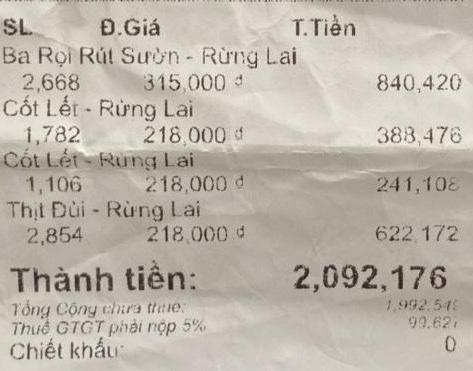
<table>
<tr>
<th>Mặt hàng / SL</th>
<th>Đ.Giá</th>
<th>T.Tiền</th>
</tr>
<tr>
<td>Ba Rọi Rút Sườn - Rừng Lai<br>2,668</td>
<td>315,000 đ</td>
<td>840,420</td>
</tr>
<tr>
<td>Cốt Lét - Rừng Lai<br>1,782</td>
<td>218,000 đ</td>
<td>388,476</td>
</tr>
<tr>
<td>Cốt Lét - Rừng Lai<br>1,106</td>
<td>218,000 đ</td>
<td>241,108</td>
</tr>
<tr>
<td>Thịt Đùi - Rừng Lai<br>2,854</td>
<td>218,000 đ</td>
<td>622,172</td>
</tr>
</table>

Thành tiền: 2,092,176
Tổng Cộng chưa thuế: 1,992,549
Thuế GTGT phải nộp 5% 99,627
Chiết khấu: 0

Thành tiền: 2,092,176
Tổng Cộng chưa thuế: 1,992,549
Thuế GTGT phải nộp 5% 99,627
Chiết khấu: 0

Thành tiền: 2,092,176
Tổng Cộng chưa thuế: 1,992,549
Thuế GTGT phải nộp 5%: 90,627
Chiết khấu: 0